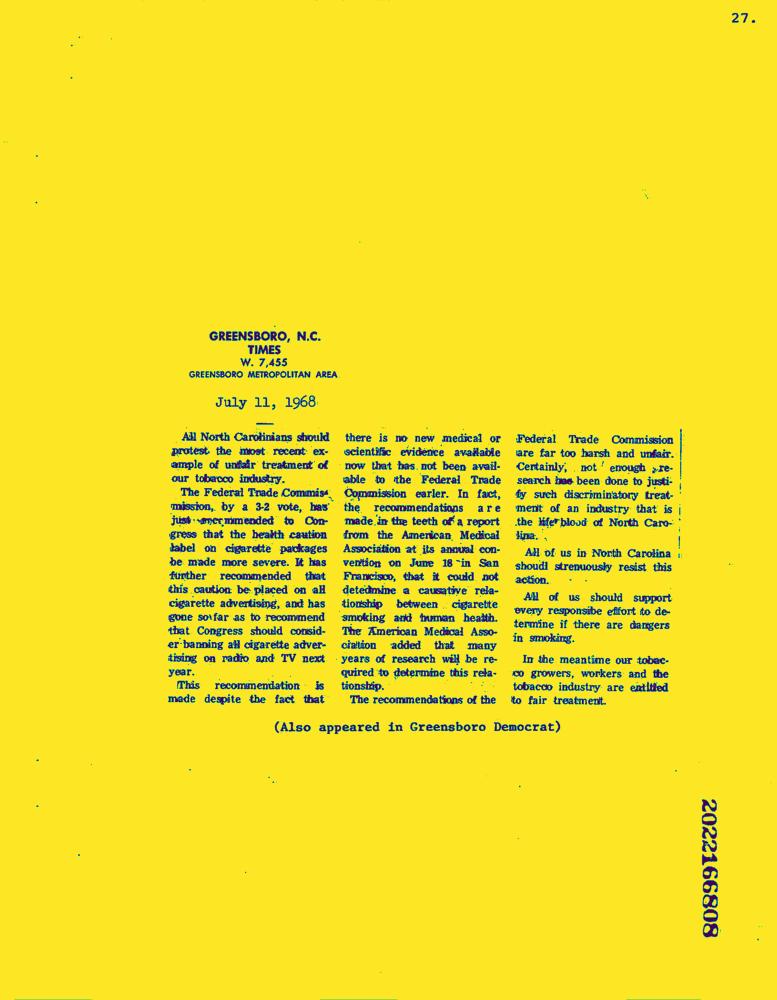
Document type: News-Article